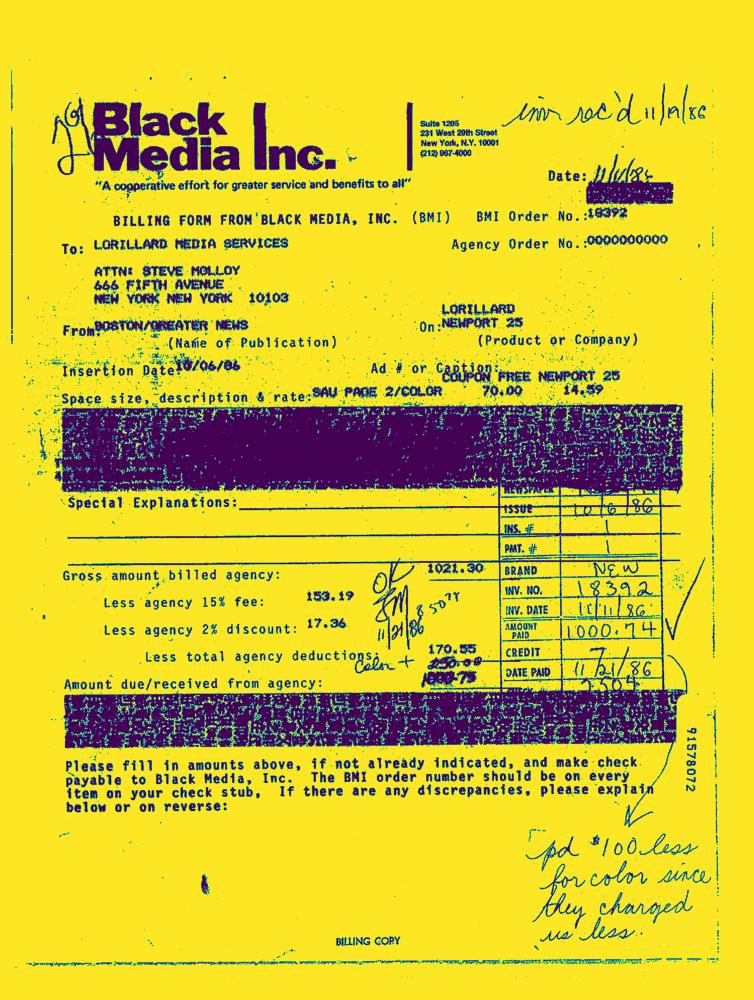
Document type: Invoice-Doc